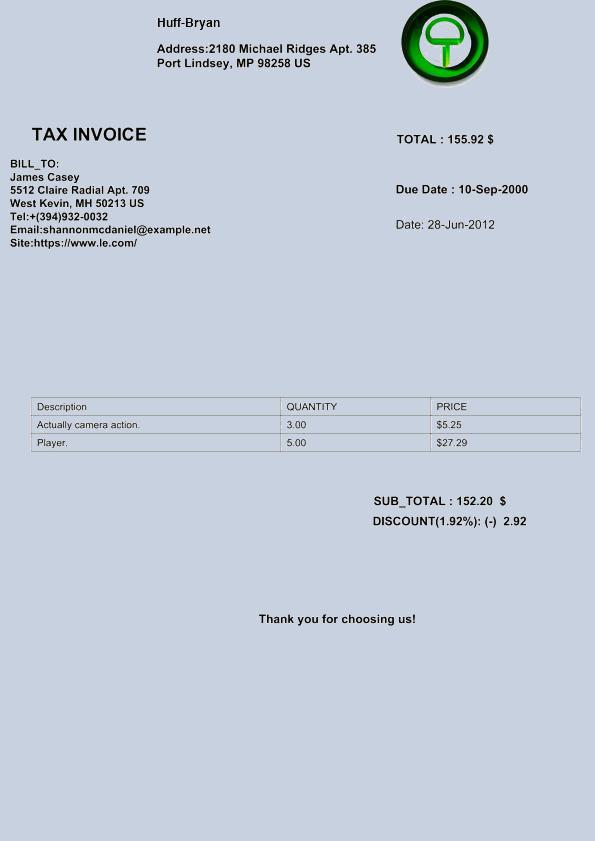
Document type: Invoice